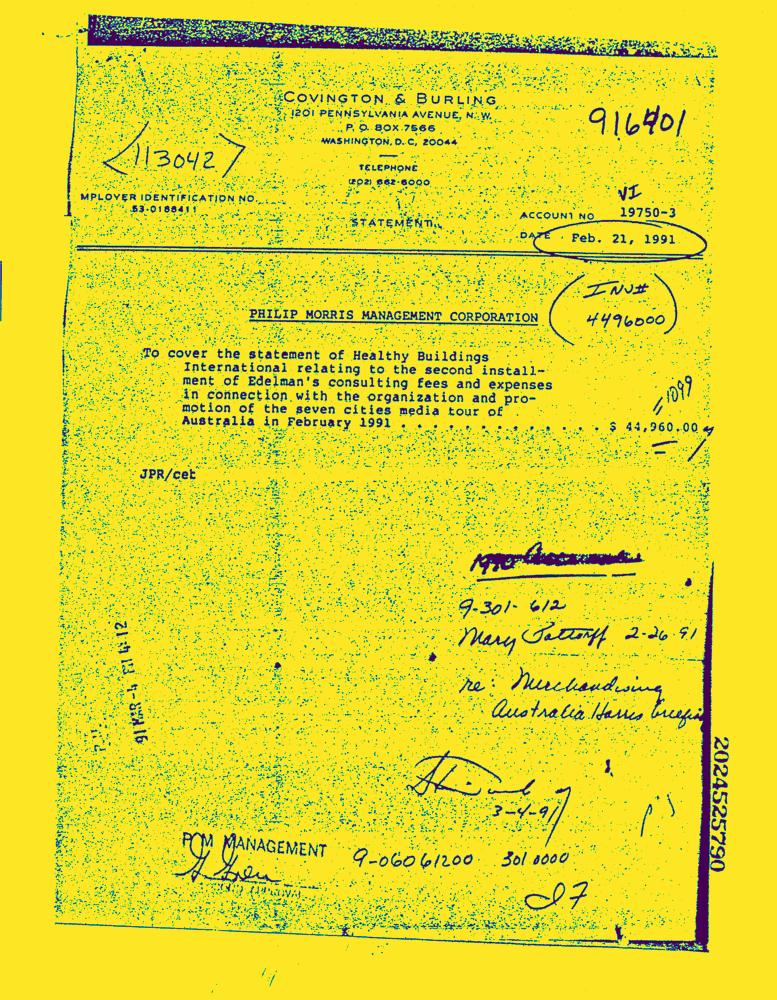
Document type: Invoice-Doc